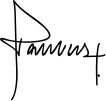
Signature of: otto von habsburg